Patient: Male, age 53
A 53-year-old man presented to our hospital with a 4-month history of cough and polypnea for 2 months. He was a former smoker and consumed 30 cigarettes daily for 40 years, and no particular personal or family medical history was reported. Physical examination showed stable vital signs, including blood pressure of 126/86 mmHg, pulse rate of 92 beats/min, respiratory rate of 20/min, and temperature of 36.4  C. Weakened breathing sounds were detected in the right lung. Cytokeratin fragment (CYFRA) 21-1 was elevated to 4.62 ng/mL, while other laboratory parameters were unremarkable. Bacteriology of sputum was negative for tubercle bacilli. The chest CT at admission showed a 5.9cmx3.9cm-sized lobular mass in the right hilar region with an irregular margin. The contrast-enhanced CT demonstrated heterogeneous enhancement of the mass, without necrosis or cavity, but with a contiguous tracheobronchial stenosis in the right upper-middle lobe. Adenopathy in the right hilar and mediastinum region was observed. Lesions did not demonstrate any cavitary, fiber, strips, and calcified shadow changes (Figure 1). Besides, distant metastasis was not found by an enhanced head magnetic resonance imaging, an enhanced abdominal CT and a full-body bone scan.
The patient underwent the TBLB in the hilar region, which showed that the mucosa in the right main bronchus swelled, and the right upper bronchial linear narrowed. When the tracheoscopy passed through the right middle bronchus, the mass in the hilar region was seen to invading the carina tracheal tube and easily to bleed when touched. Pathologic results by the TBLB revealed the mass in the right hilar region as chronic inflammation with necrosis, and the DNA fragment of Mycobacterium tuberculosis (Mtb) was found in the specimen (Figure 2). Considering that the patient had no history of tuberculosis and the CT scan showed no features of obsolete tuberculosis, the patient was diagnosed with TB. However, the CT and the TBLB findings still indicated highly possibility of coexisting lung cancer. Thus, the patient received a CT-guided percutaneous lung biopsy at the periphery of the same mass (Figure 3). The pathology showed a poorly differentiated squamous cell carcinoma (Figure 2).
Thus, the final main diagnosis was squamous cell lung cancer (cT4N2M0, stage IIIB). The second diagnosis was pulmonary TB. The patient was then suggested to start anti-TB treatment and assess chemotherapy with a readmission after anti-TB therapy for more than two weeks. Meanwhile, genetic testing for lung cancer was also recommended to conduct for the further evaluation of possible targeted drug therapy. Unfortunately, the patient was discharged after diagnosed with lung squamous cell carcinoma in consideration of medical expenses and poor prognosis. No more data was collected, and the patient died 6 months later in the telephone return visit.
Keywords: case report, pulmonary tuberculosis, squamous cell carcinoma
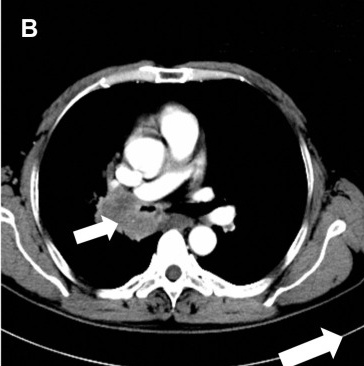
Image caption: Chest CT on admission. The white arrow indicated the lobular mass with heterogeneous enhancement on mediastinal window in the right hilar region (B).